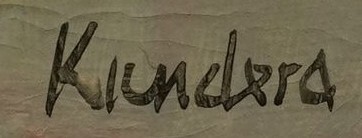
Signature of: rudolf kundera